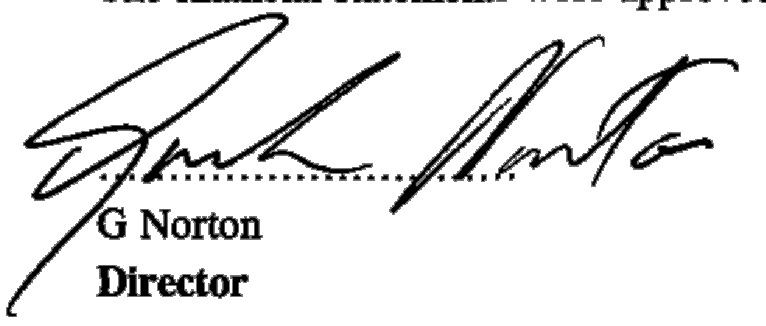
Signature of: graham norton